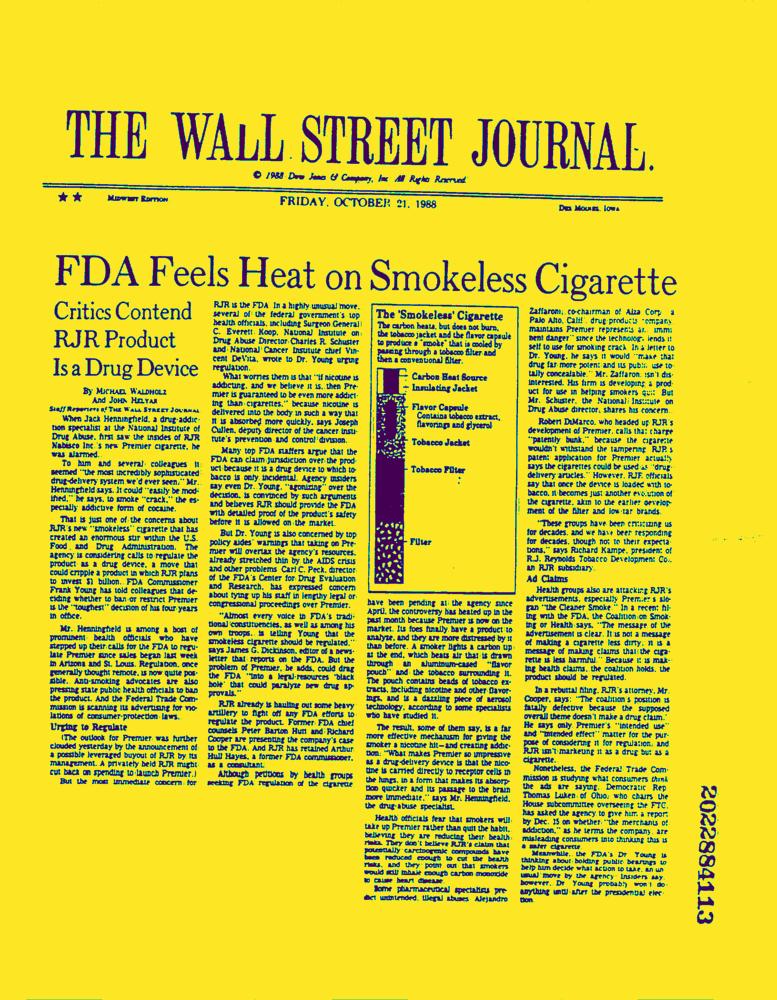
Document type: News-Article